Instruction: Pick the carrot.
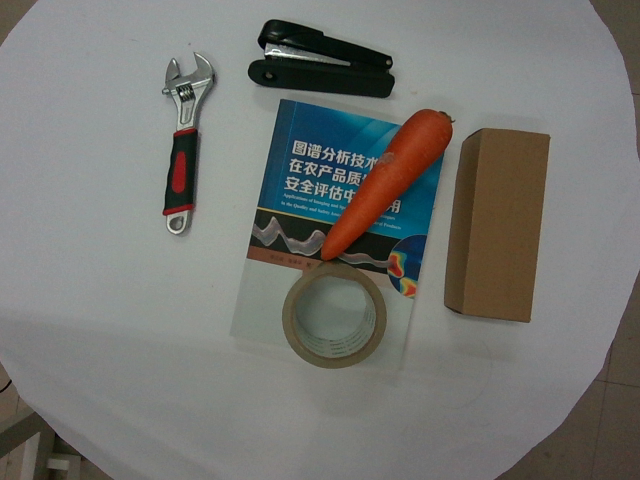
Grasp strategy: vertical